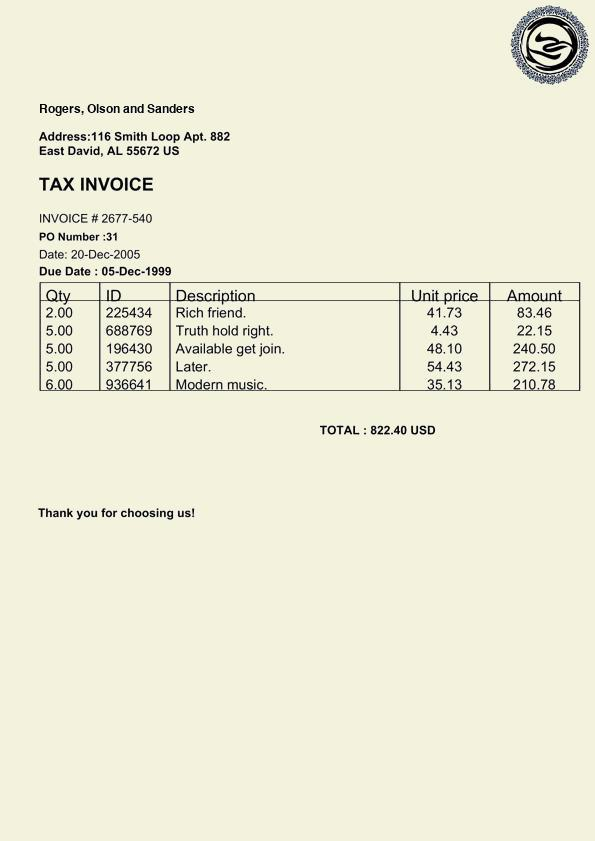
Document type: Invoice